Extract the amount written in words, the amount in digits, the name of the payee, the date on the cheque, and the bank's name from the image.
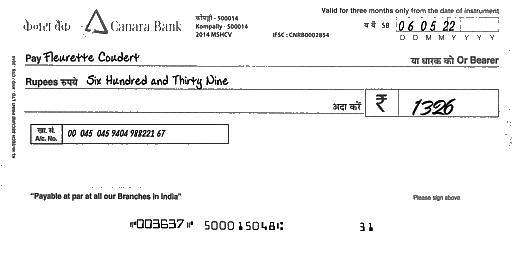
amt_in_words: Six Hundred and Thirty Nine
amt_in_figures: 1326
payee_name: Fleurette Coudert
bank_name: Canara Bank
cheque_date: 06/05/22